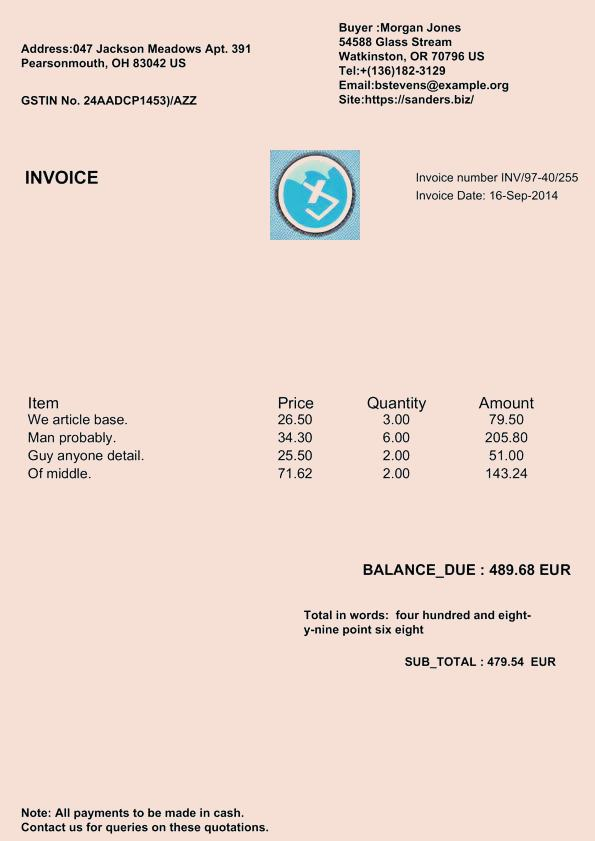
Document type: Invoice